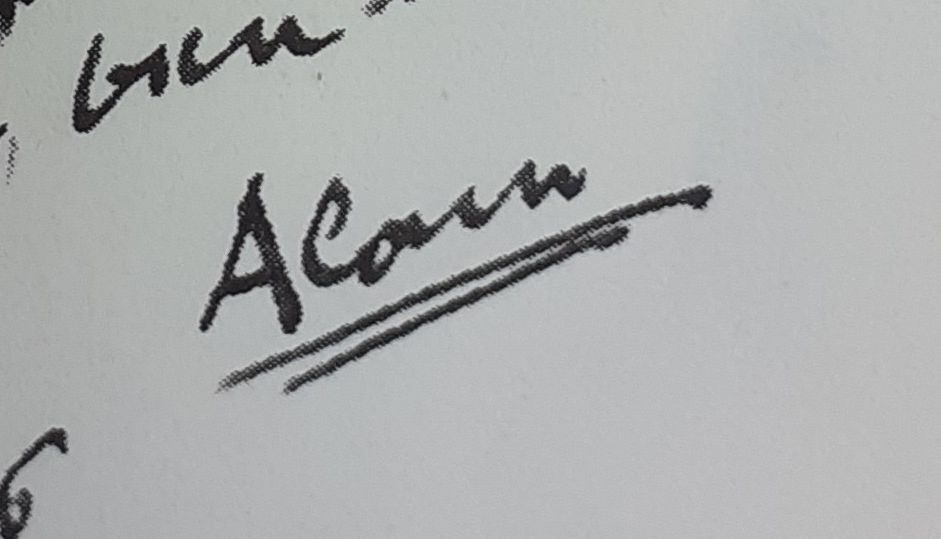
Signature of: alain